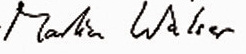
Signature of: martin walser